Question: What are the imaging findings?
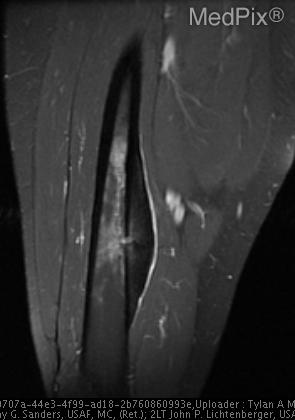
Answer: The imaging shows AP and lateral (lateral not shown) radiographs of the right femur demonstrated a zone of cortical thickening with a smooth contour along the medial aspect of the distal right femoral metadiaphysis (Fig 1).  A central lucency measuring 2.5 cm craniocaudal can be seen with a small component of associated cortical penetration.  No surrounding soft tissue abnormalities were evident.

MR T1 coronal image (Fig. 2) demonstrates the wide cortical thickening with associated cortical penetration.

Follow-up MR imaging validated the cortical thickening as low signal intensity. On T2-weighted images a nidus in the mid femoral shaft was noted with high signal intensity and enhancement following administration of intravenous gadolinium (Figs. 3&4). There is marked bone production medially, with adjacent bone marrow edema involving the mid femoral shaft.

Nuclear medicine bone scan (Fig. 5)reveals intense focal uptake eccentrically in the right distal third of the femur. Fig. 3. MR T2 coronal image after administration of IV gadolinium demonstrates the nidus enhancing..